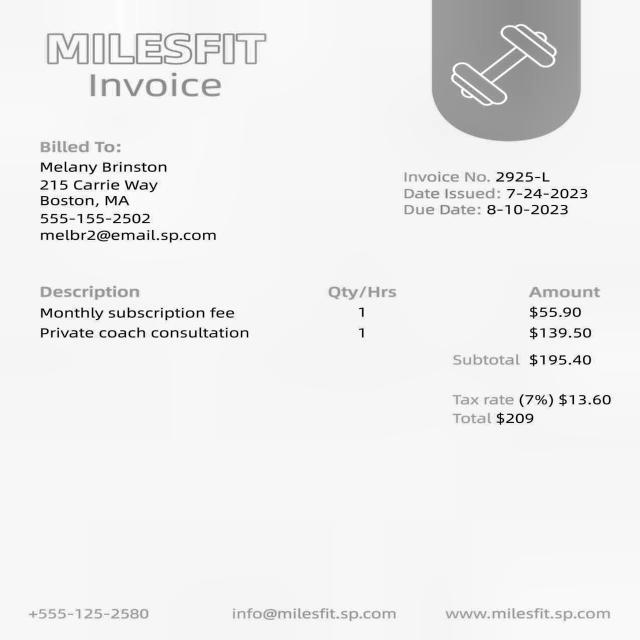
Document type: Invoice